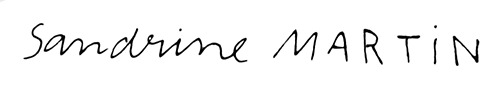
Signature of: sandrine martin